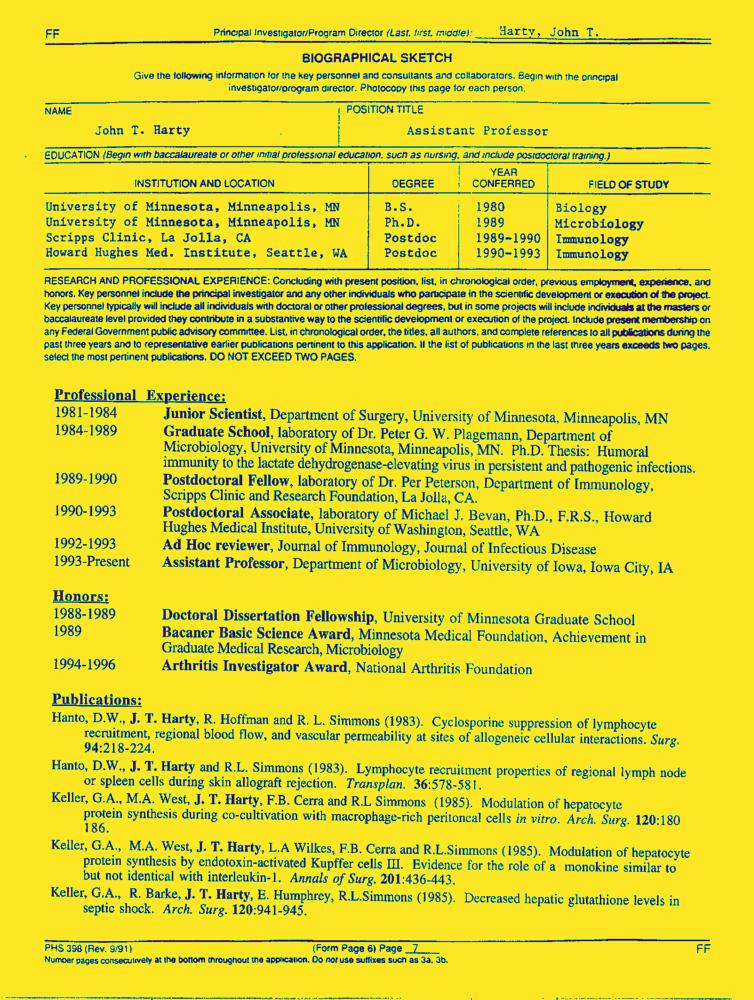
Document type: Resume-Doc